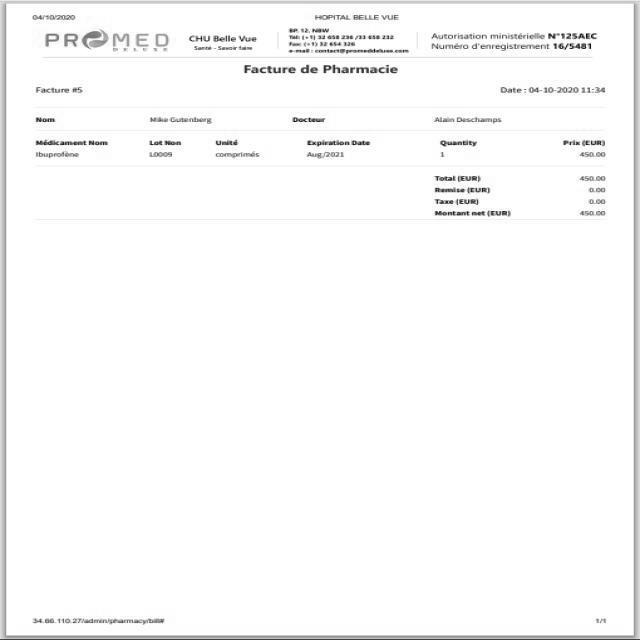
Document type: Invoice